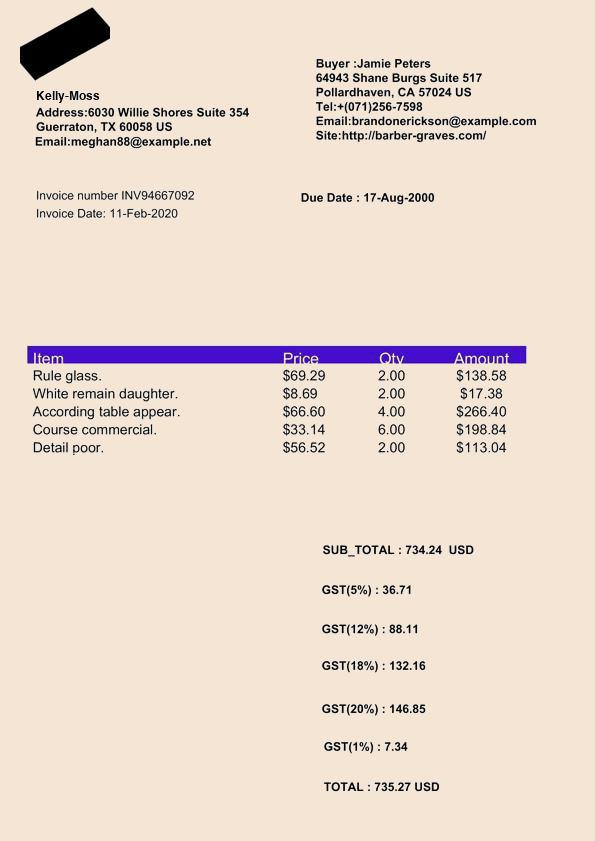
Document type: Invoice